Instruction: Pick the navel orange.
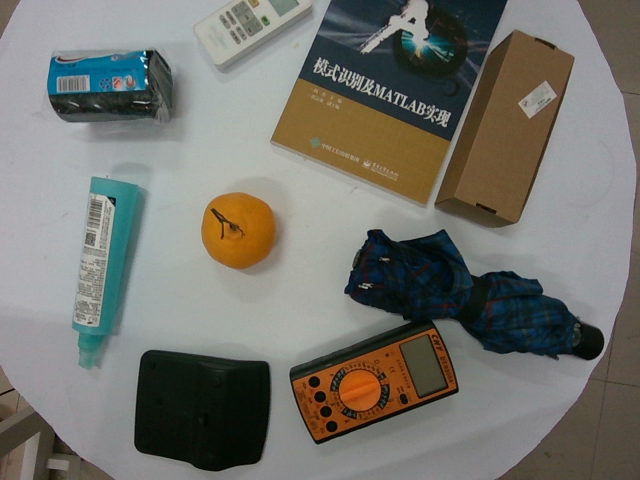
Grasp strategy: vertical